Question: What is the earliest payment due date mentioned in the document?
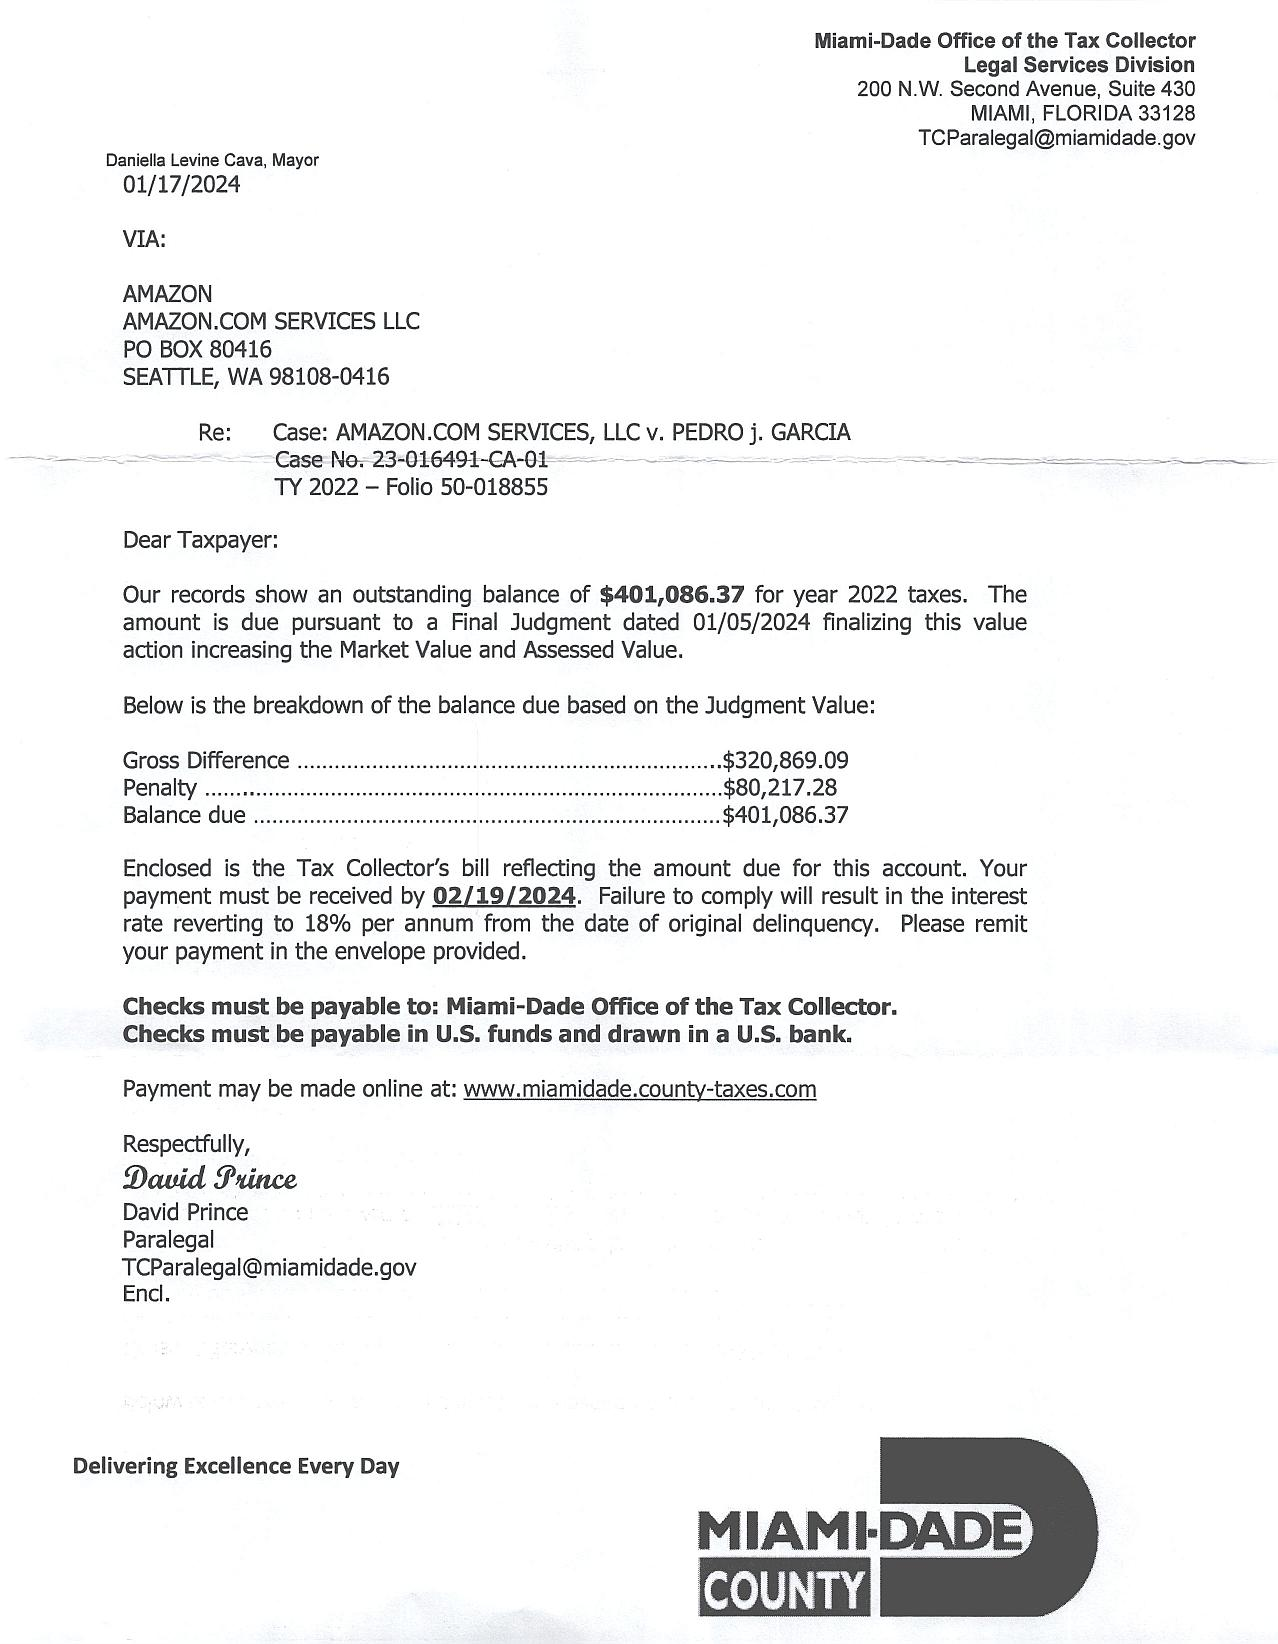
Answer: "1/19/24"